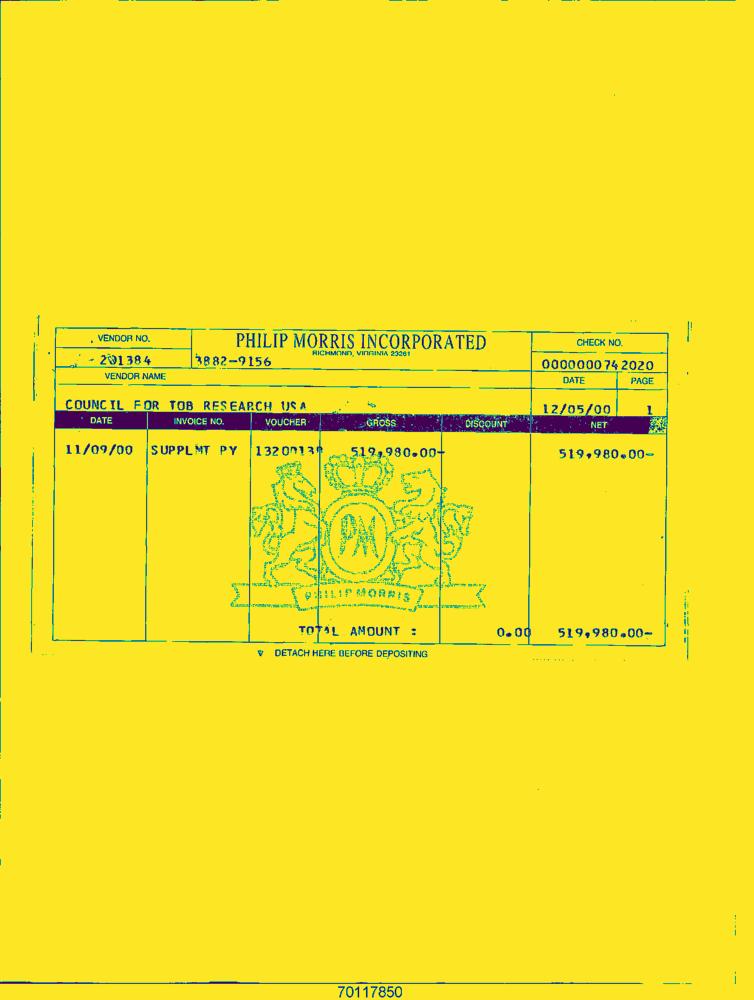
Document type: Invoice-Doc